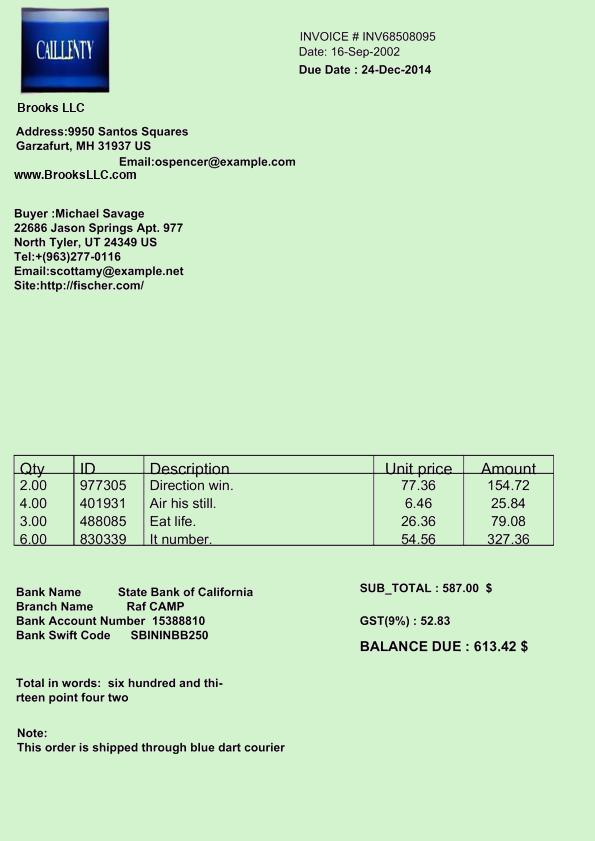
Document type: Invoice